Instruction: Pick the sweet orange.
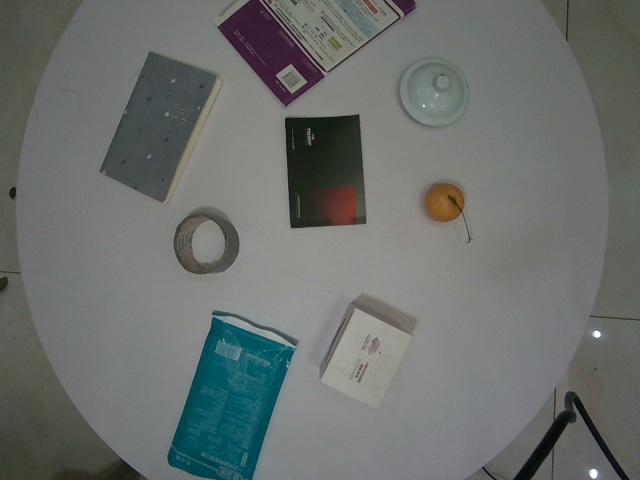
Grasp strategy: vertical